Patient: Male, age 57
A 57-year-old man presented with a history of shortness of breath and dry cough for 2 weeks in duration. His respiratory symptoms were of sudden onset, gradually progressive, and not associated with chest pain or palpitations. In addition, his shortness of breath was not associated with any diurnal variation. There was no history of hemoptysis, pyrexia, or weight changes. There was no history of contact with the COVID-19-positive case or tuberculosis patient. The patient took the first dose of the AstraZeneca/Covishield vaccine in February 2021; 2 weeks prior to the onset of his symptoms.
He is known to have hypertension, hyperlipidemia, diabetes mellitus type 2, and hidradenitis suppurativa diagnosed in 2006 on biological therapy for 1 year in duration.
There was no history of recent travel or exposure to industrial chemicals or gases.
There is no history of similar symptoms among family members.
On admission, the patient was normotensive with a blood pressure of 136/80 mmHg and mildly tachypneic with a respiratory rate of 20 breaths per minute and oxygen saturation of 98% on room air. Upon auscultation of his chest reduced air entry bilaterally with bibasal crepitations. The patient was not pale nor cyanosed with no signs of icterus or clubbing. All other systemic examinations were unremarkable.
On admission, routine investigations revealed a hemoglobin of 12.3 g/dL, a total count of 5440 with 59.7% neutrophils, 19.1% lymphocytes, 5.0% eosinophils, 13.8% monocytes, and a platelet count of 225,000. His erythrocyte sedimentation rate was 68 mm/h. He has normal urea and creatinine. The liver function test revealed total bilirubin of 5.5 mumol/L, alanine transaminase 18.3 IU/L, aspartate aminotransferase 16 IU/L, alkaline phosphatase 80 IU/L, total protein 72.9 g/L, albumin 37.2 g/L, and globulin 35.7 g/L (Table 1).
Chest X-ray (Fig. 1) revealed patchy bilateral infiltration. A CT pulmonary angiography (Fig. 2) revealed bilateral diffuse patchy consolidation with no pulmonary embolus and few mediastinal reactive lymph nodes. Bronchoscopy was done, which revealed mild bilateral inflammation mainly in the right upper lobe lingula and the right middle lobe with no endobronchial lesion or mucous secretion. TB PCR Gene Expert of bronchial washing came positive for mycobacterium tuberculosis. Hence, the patient was started on Ethambutol 1200 mg OD PO, Isoniazid 300 mg OD PO, Pyrazinamide 1500 mg OD PO and Rifampicin 600 mg OD PO.
A month later, the patient presented with similar symptoms as the previous admission with non-specific chest pain that is poorly localized and non-radiating in nature. A repeated chest X-ray (Fig. 3) was performed, which showed worsening of the patchy infiltration bilaterally. Hence, a high-resolution computed tomography of the chest (HRCT) (Fig. 4) was carried out, which revealed patchy bilateral areas of consolidation and ground-glass opacities with early changes of fibrosis and enlarged mediastinal and hilar lymph nodes. A repeated bronchoscopy was done secondary to non-resolving findings in computed tomography of the chest with a primary impression of sarcoidosis. A bronchial biopsy (Fig. 5) was done which showed a non-caseating granuloma with minimal inflammatory cell infiltrate compatible with sarcoidosis (H&E stain).
We noticed the appearance of a chronic skin lesion during the patient's second admission after the chest symptoms. The patient was referred to dermatology for biopsied chronic skin lesions and the pathology report showed granulomatous dermatitis in keeping with sarcoidosis. Microscopic examination of the skin biopsy showed multiple granulomas in the upper dermis composed of epithelioid cells with few lymphocytes and occasional giant cells. The stain for acid-fast bacilli is negative.
After confirmation of sarcoidosis, prednisolone treatment started (30 mg OD PO) and it was tapered gradually with every subsequent monthly follow-up visit to the clinic. Treatment was given for a total of 6 months from the onset of detection of sarcoidosis.
The patient was later discharged on antimycobacterial therapy alongside corticosteroid treatment on prednisolone 30 mg OD PO. The patient was advised for repeated HRCT of the chest after two months. An extended duration of antimycobacterial treatment was recommended for a total of 9 months from initiation and tapering down the dose of prednisolone.
A pulmonary function test was carried out as an out-patient prior to the commencement of steroid therapy once the diagnosis of sarcoidosis has been established which showed an FVC of 3.36 (74% predicted), an FEV1 of 2.81 (78% predicted) and a TLC of 4.12 (57% predicted). Three months later, a repeated pulmonary function test was carried out which showed an FVC of 3.68 (81% predicted), an FEV1 of 2.92 (82% predicted), and a TLC of 3.68 (81% predicted) (Table 2).
Repeated HRCT of the chest (Fig. 6), revealed the total subside of the previously noted diffuse pulmonary ground-glass opacities with patchy para-hilar consolidations. Currently, only residual fibrotic changes are pointed out at the interstitial level surrounding the para-hilar segmental and sub-segmental bronchi on both sides with associated traction bronchiectasis. Relative left-side pulmonary volume loss is noted due to the underlying fibrosis with obvious upward traction of the left upper bronchus and mid-portion downward kink of the left oblique fissure due to the underlying fibrotic changes.
Upon subsequent follow-ups in the clinic, the patient symptomatically improved.
Keywords: antimycobacterial treatment, corticosteroid therapy, sarcoidosis, tuberculosis
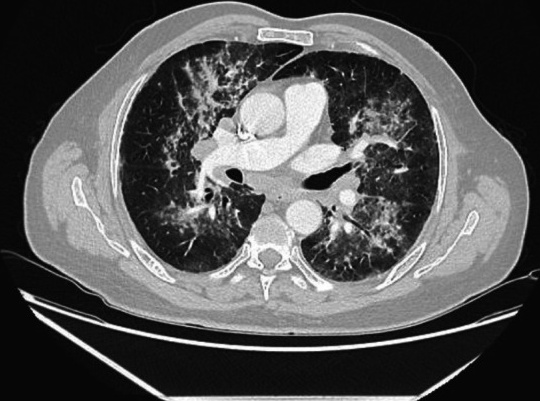
Image caption: A repeated high-resolution computed tomography of the chest revealed the total subside of the previously noted diffuse pulmonary ground-glass opacities with patchy para-hilar consolidations.